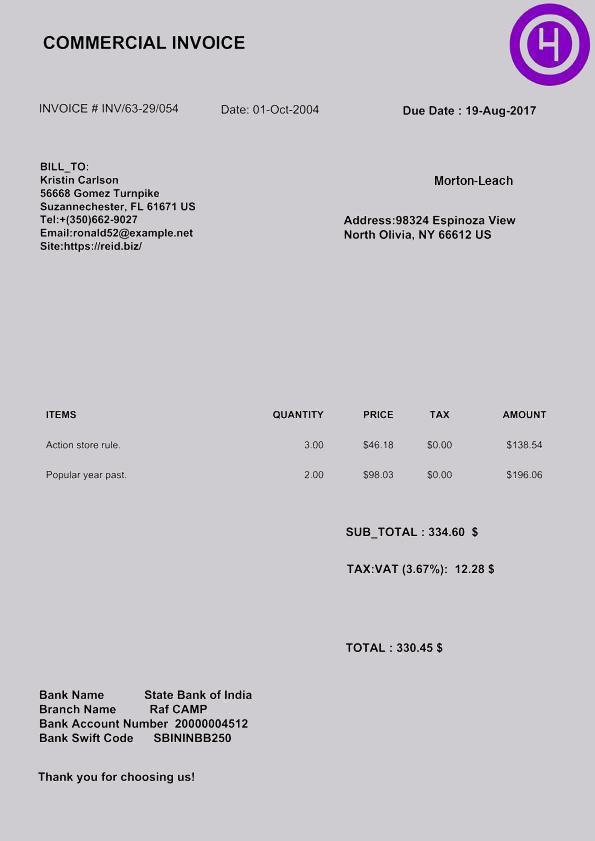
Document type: Invoice